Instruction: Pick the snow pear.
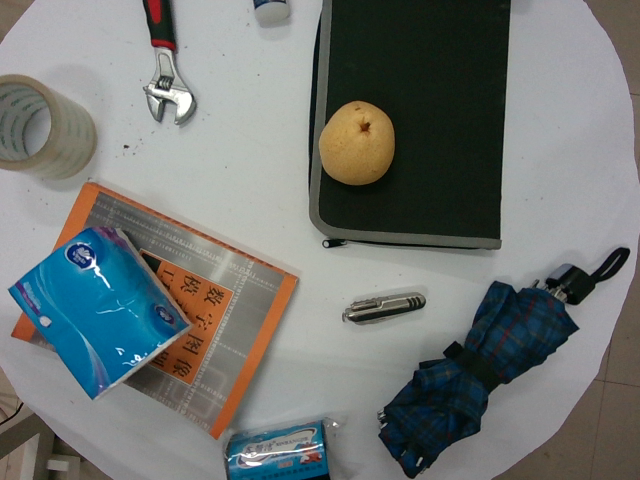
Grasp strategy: vertical